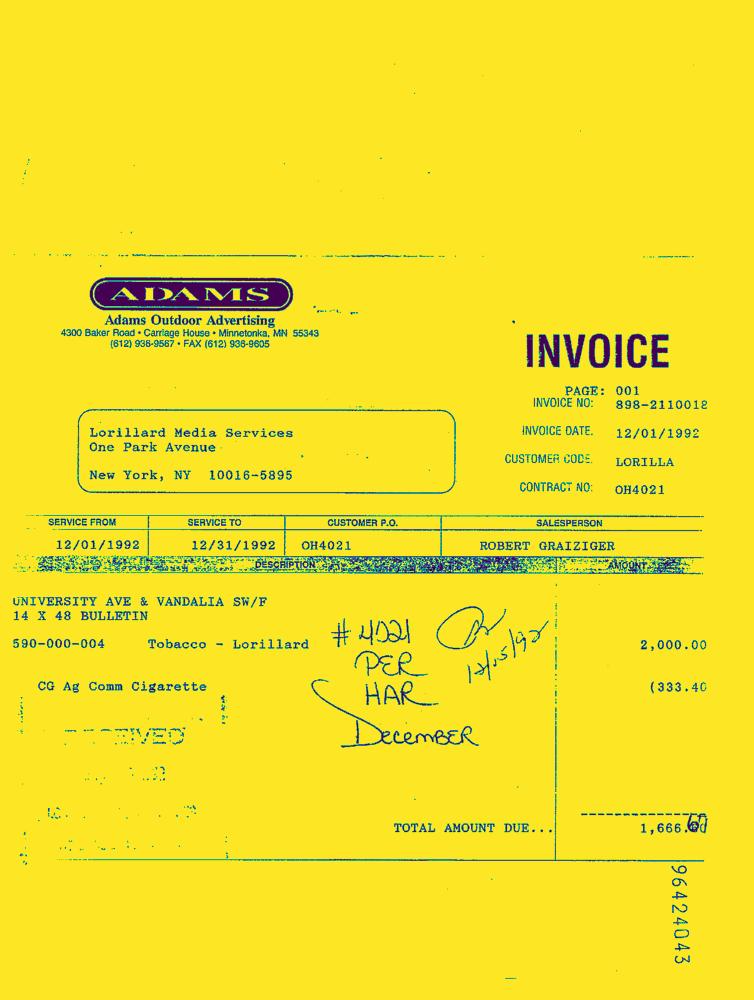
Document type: Invoice-Doc